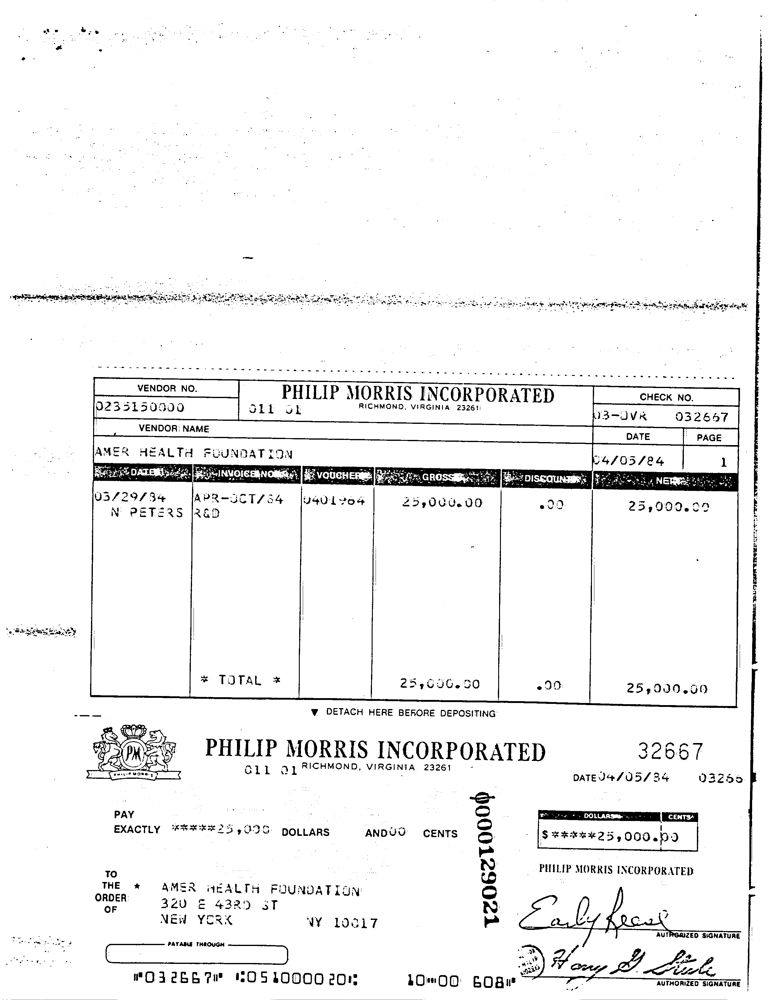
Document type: Invoice